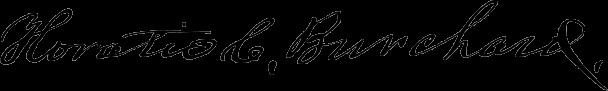
Signature of: horatio c burchard